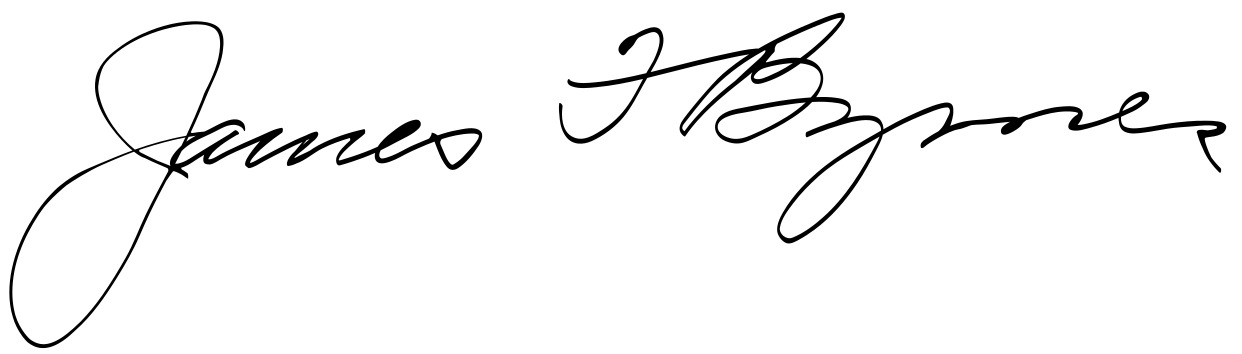
Signature of: james f byrnes